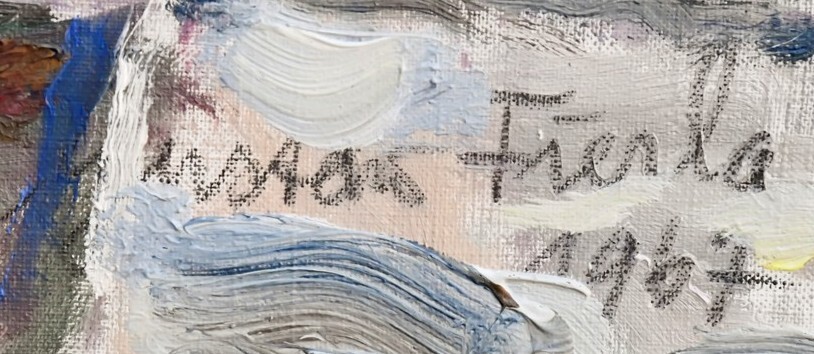
Signature of: gustaw fierla